Question: Explain the disease:
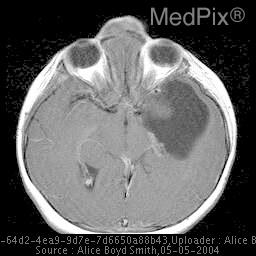
Answer: The disease is discussed as: The term cephalocele refers to a defect in the skull and dura with extracranial extension of intracranial structures.  The term encephalocele refers to herniation of both brain tissue and meninges through the skull defect, whereas the term meningocele refers to herniation of the meninges only.  Both the skull defect and herniation are more common in the midline.

Most encephaloceles are easily recognized by the clinician.  On initial examination, the patient has a large midline extracranial mass that is soft to palpation.  In patients with obvious masses such as these, the imaging study is obtained to look for associated brain anomalies that may alter the child's prognosis.  An example of such an associated anomaly is shown in Films .3 - .6.  This patient with a large frontal encephalocele also has agenesis of the corpus callosum and multiple gray matter heterotopias in the subependymal region.  The absence of the corpus callosum can be detected on both the sagittal images by the absence of the corpus on the midline image and on the axial images by the characteristic shape of the frontal horns and the parallel lateral ventricles.

Another reason to obtain imaging studies in patients with encephaloceles is to look for the location of the major vascular structures of the brain.  Particularly, because most encephaloceles are in the midline, the torcula and the superior sagittal sinus are crucial structures that must be located.  In Films .7 - .9, a parietal encephalocele is shown.  This case has two very important findings.  The first is the deformity of the brain in the region of the encephalocele.  Notice how the midbrain and cerebellum are stretched toward the calvarial defect.  This stretching results from the pulsations of the brain causing it to be pushed out of the calvarial defect.  The immature brain (before myelination) is very soft and easily deformed.  Therefore it can be molded into just about any shape.  It is common to see this sort of stretching of brain toward the skull defect in patients with encephaloceles.  The other important feature of this case is the position of the superior sagittal sinus.  On sequential coronal films, going from front to back, the sagittal sinus can be visualized in its entirety in relation to the encephalocele.  Arrows point to the sinus as it courses within the most inferior and lateral aspect of the sac on the right.  Notice that the sinus would be outside of the calvarium if the calvarium were present.  More posteriorly, the torcula is high and the straight sinuses are seen to course steeply inferiorly within the walls of the tentorium cerebellum (arrows).  The steep leaves of the tentorium probably result from the same process that causes herniation of the midbrain and cerebellum into the calvarial defect.

Special mention should be made of sphenoidal and fronto-nasal encephaloceles because they are often clinically occult at birth.  A high index of suspicion is necessary to make the diagnosis of encephalocele in adolescents and young adults who present with nasal or nasopharyngeal masses.